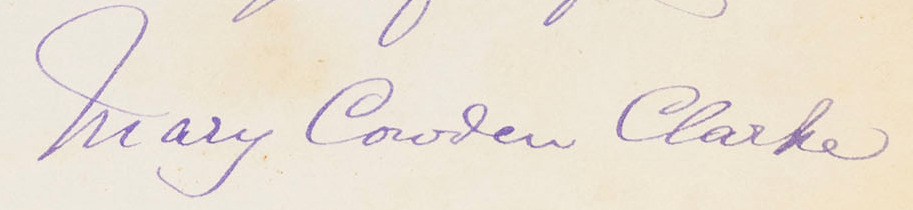
Signature of: mary cowden clarke